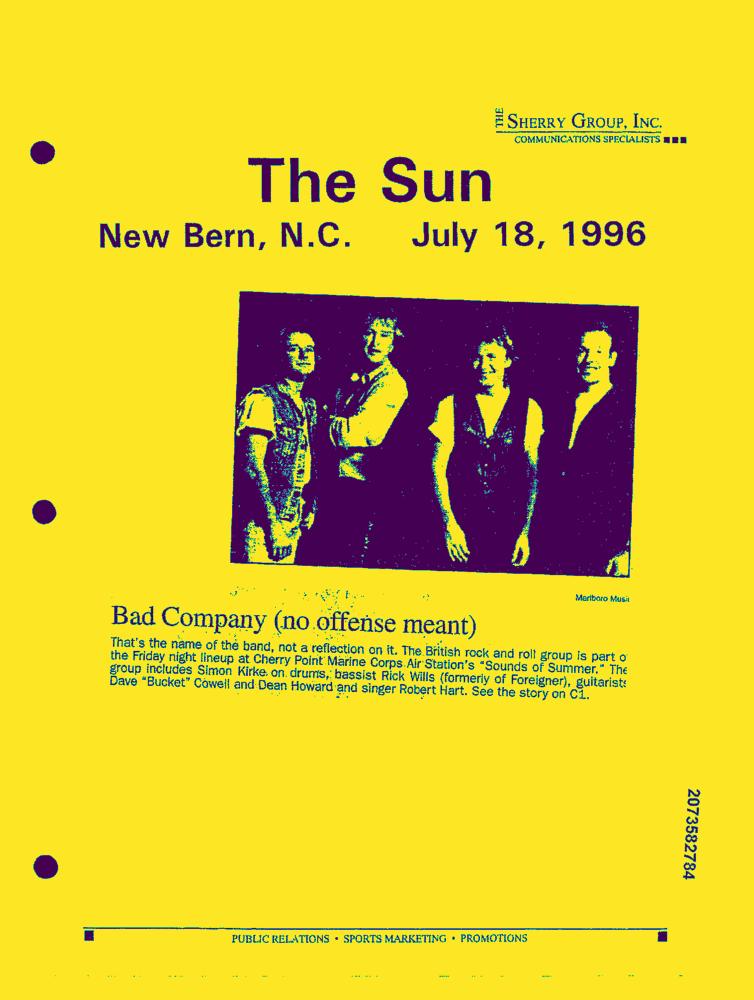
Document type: News-Article